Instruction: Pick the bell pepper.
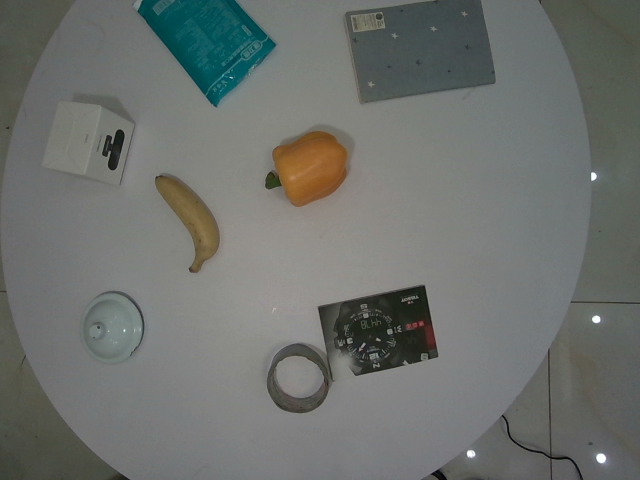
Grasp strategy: vertical